Question: Can you provide the account number mentioned in the document?
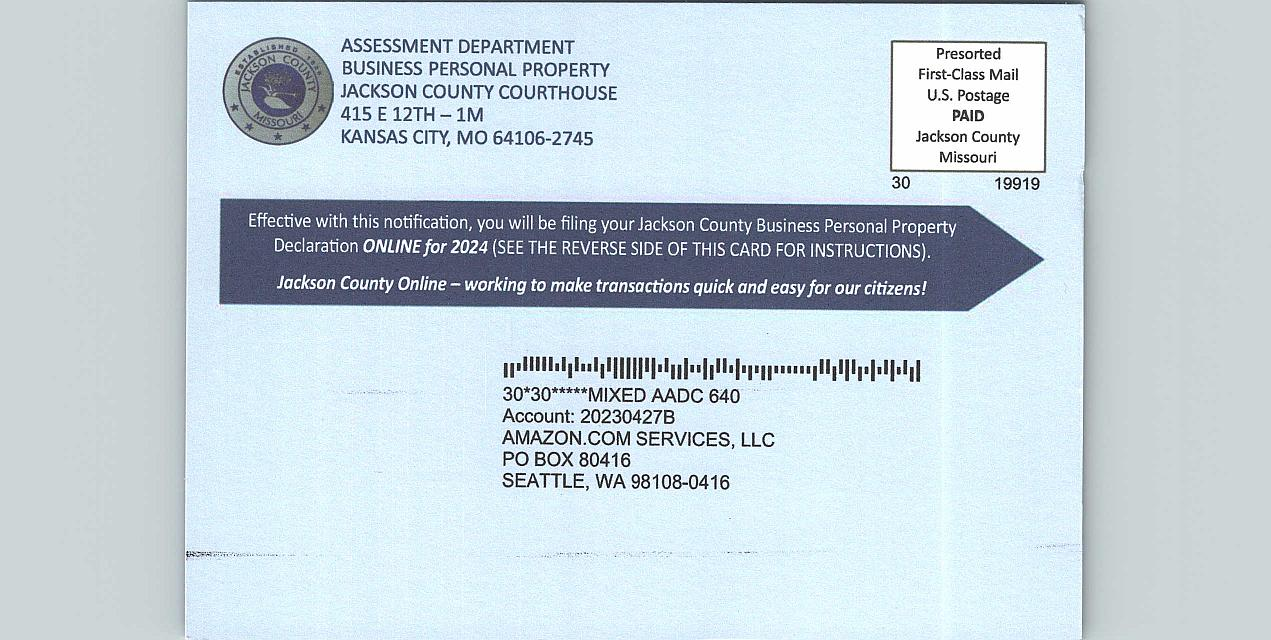
Answer: "20230427B"